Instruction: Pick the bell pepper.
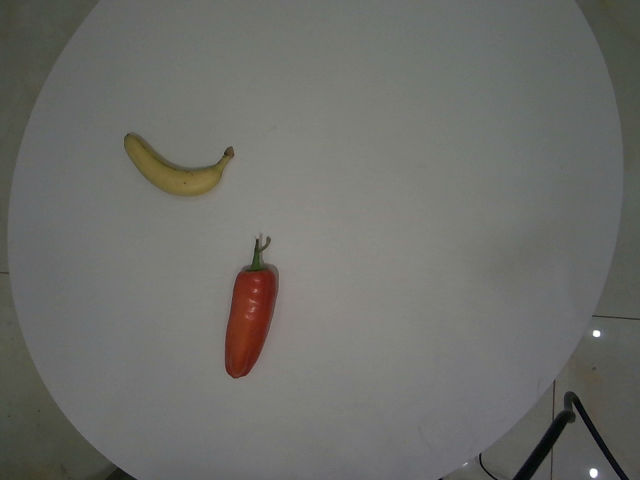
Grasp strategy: vertical